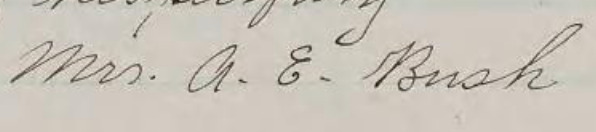
Signature of: ann e bush